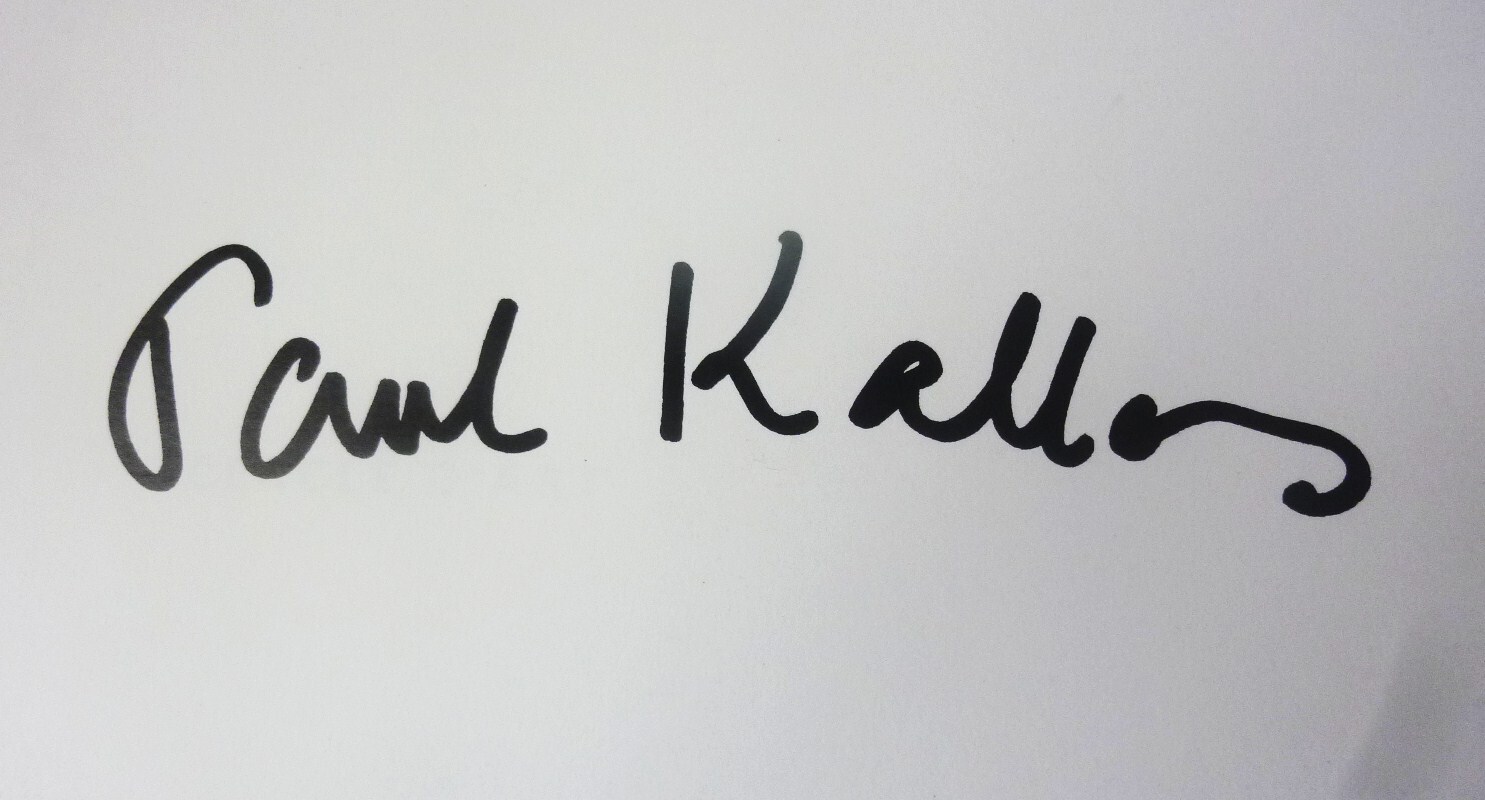
Signature of: paul kallos